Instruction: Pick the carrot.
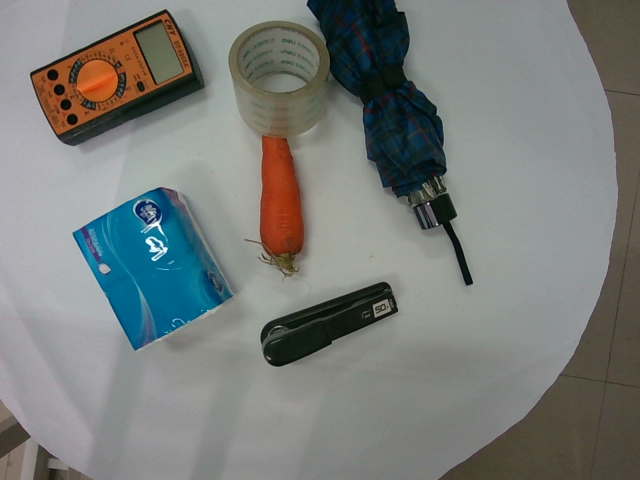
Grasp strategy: vertical